Question: How does the patient history play a role?
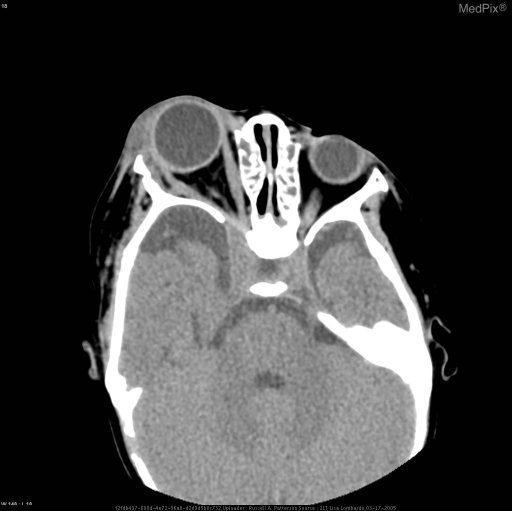
Answer: The patient's history of 21 month old girl with proptosis is key in understanding the case.